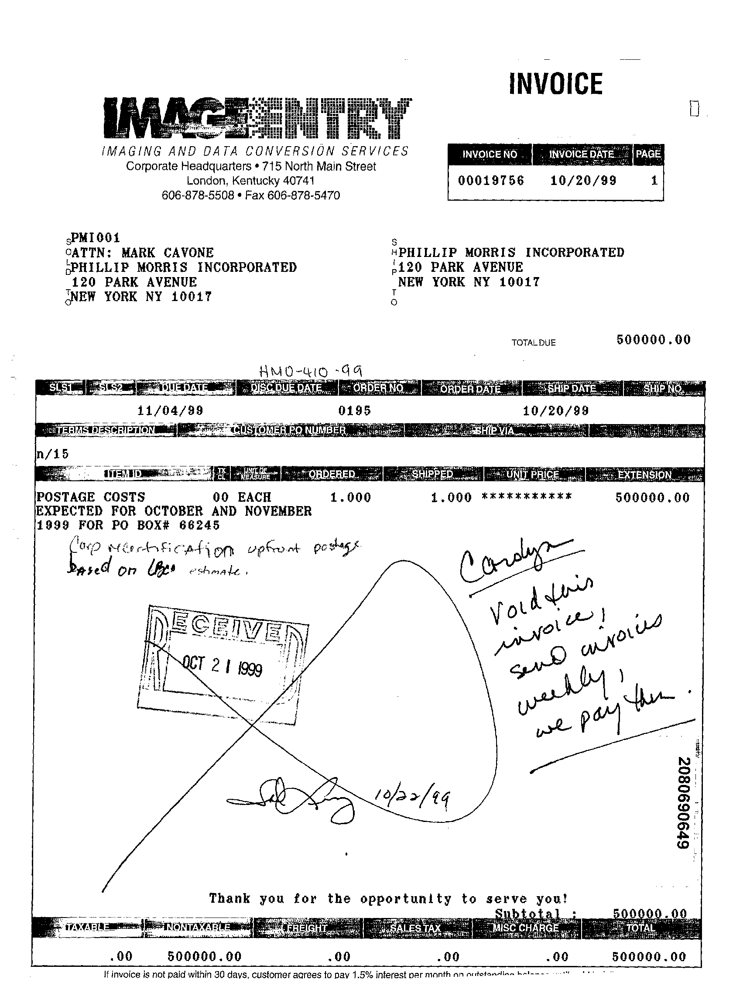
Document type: Invoice